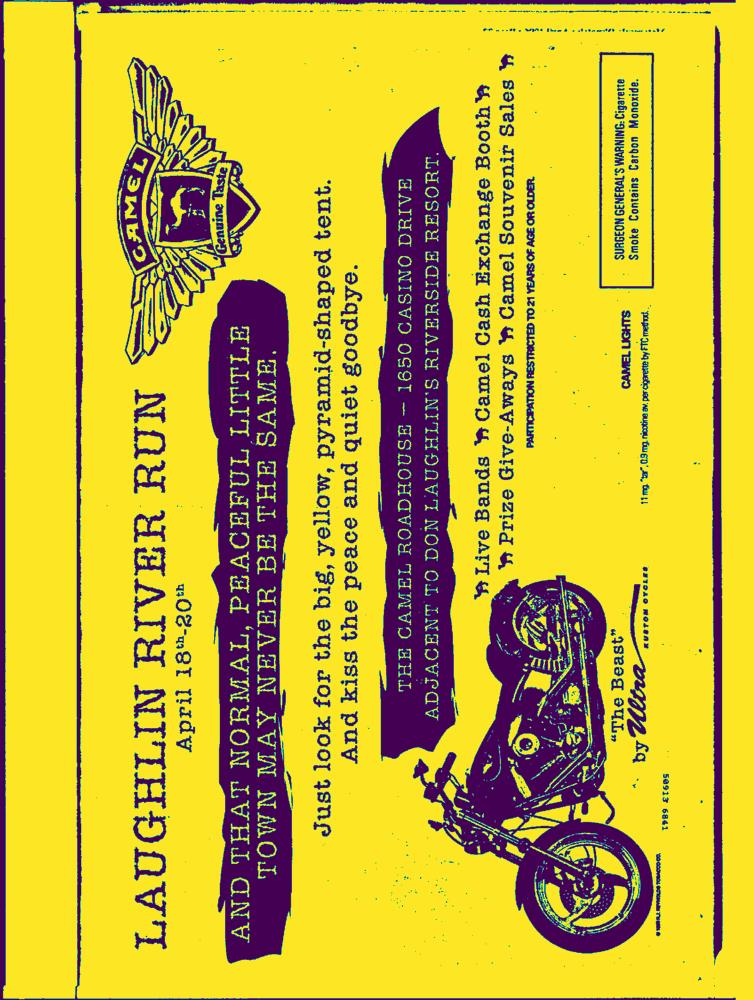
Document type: AD